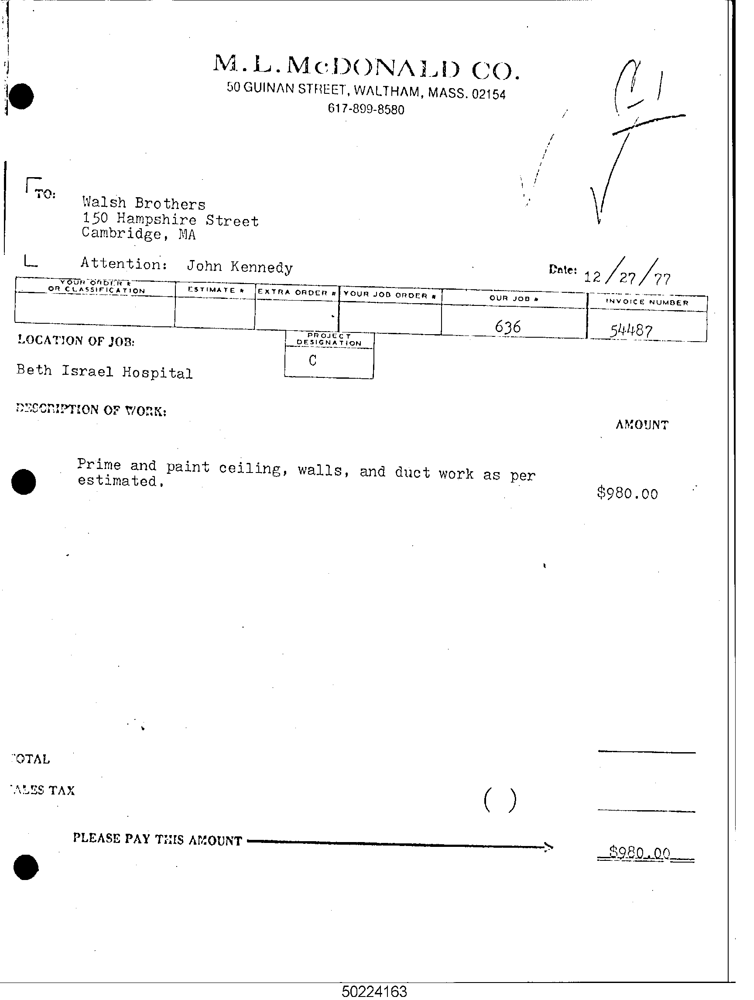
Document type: Invoice